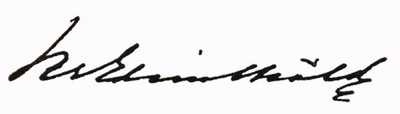
Signature of: per edvin sköld